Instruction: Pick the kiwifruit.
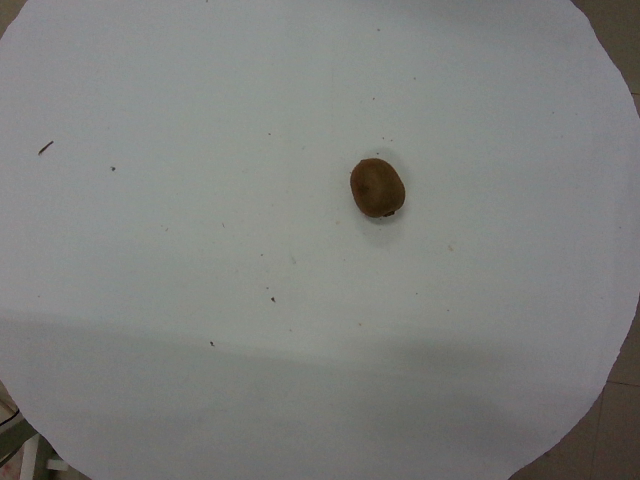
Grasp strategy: vertical